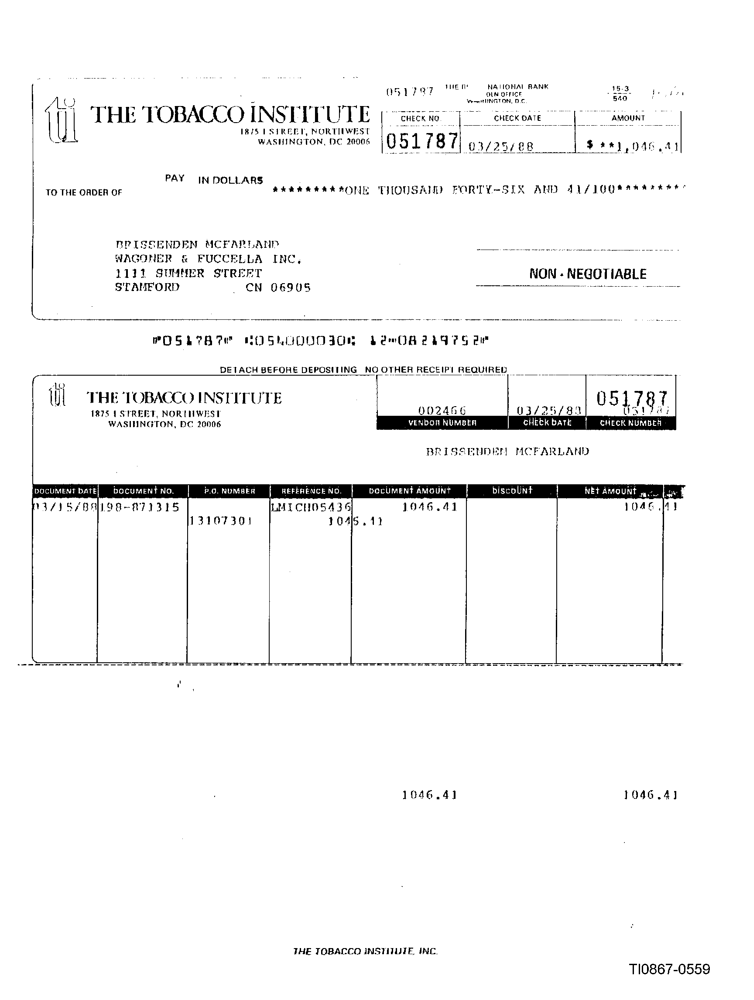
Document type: Invoice